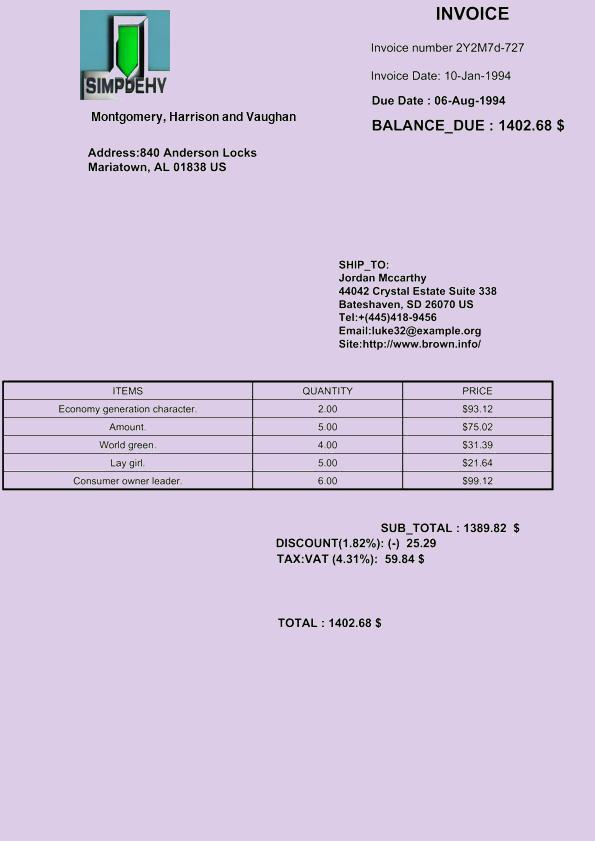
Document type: Invoice